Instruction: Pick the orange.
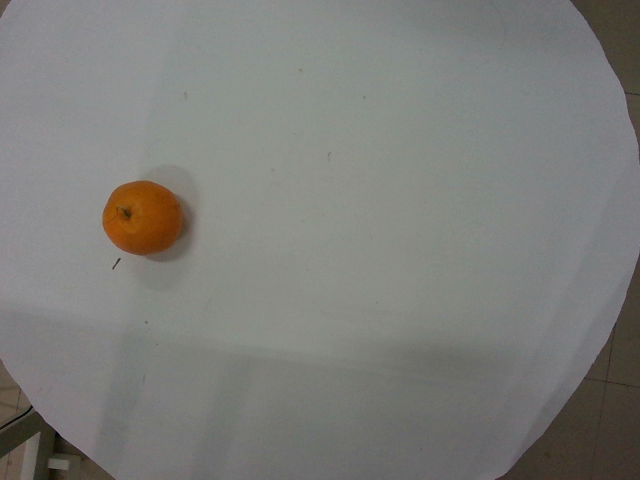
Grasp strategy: vertical